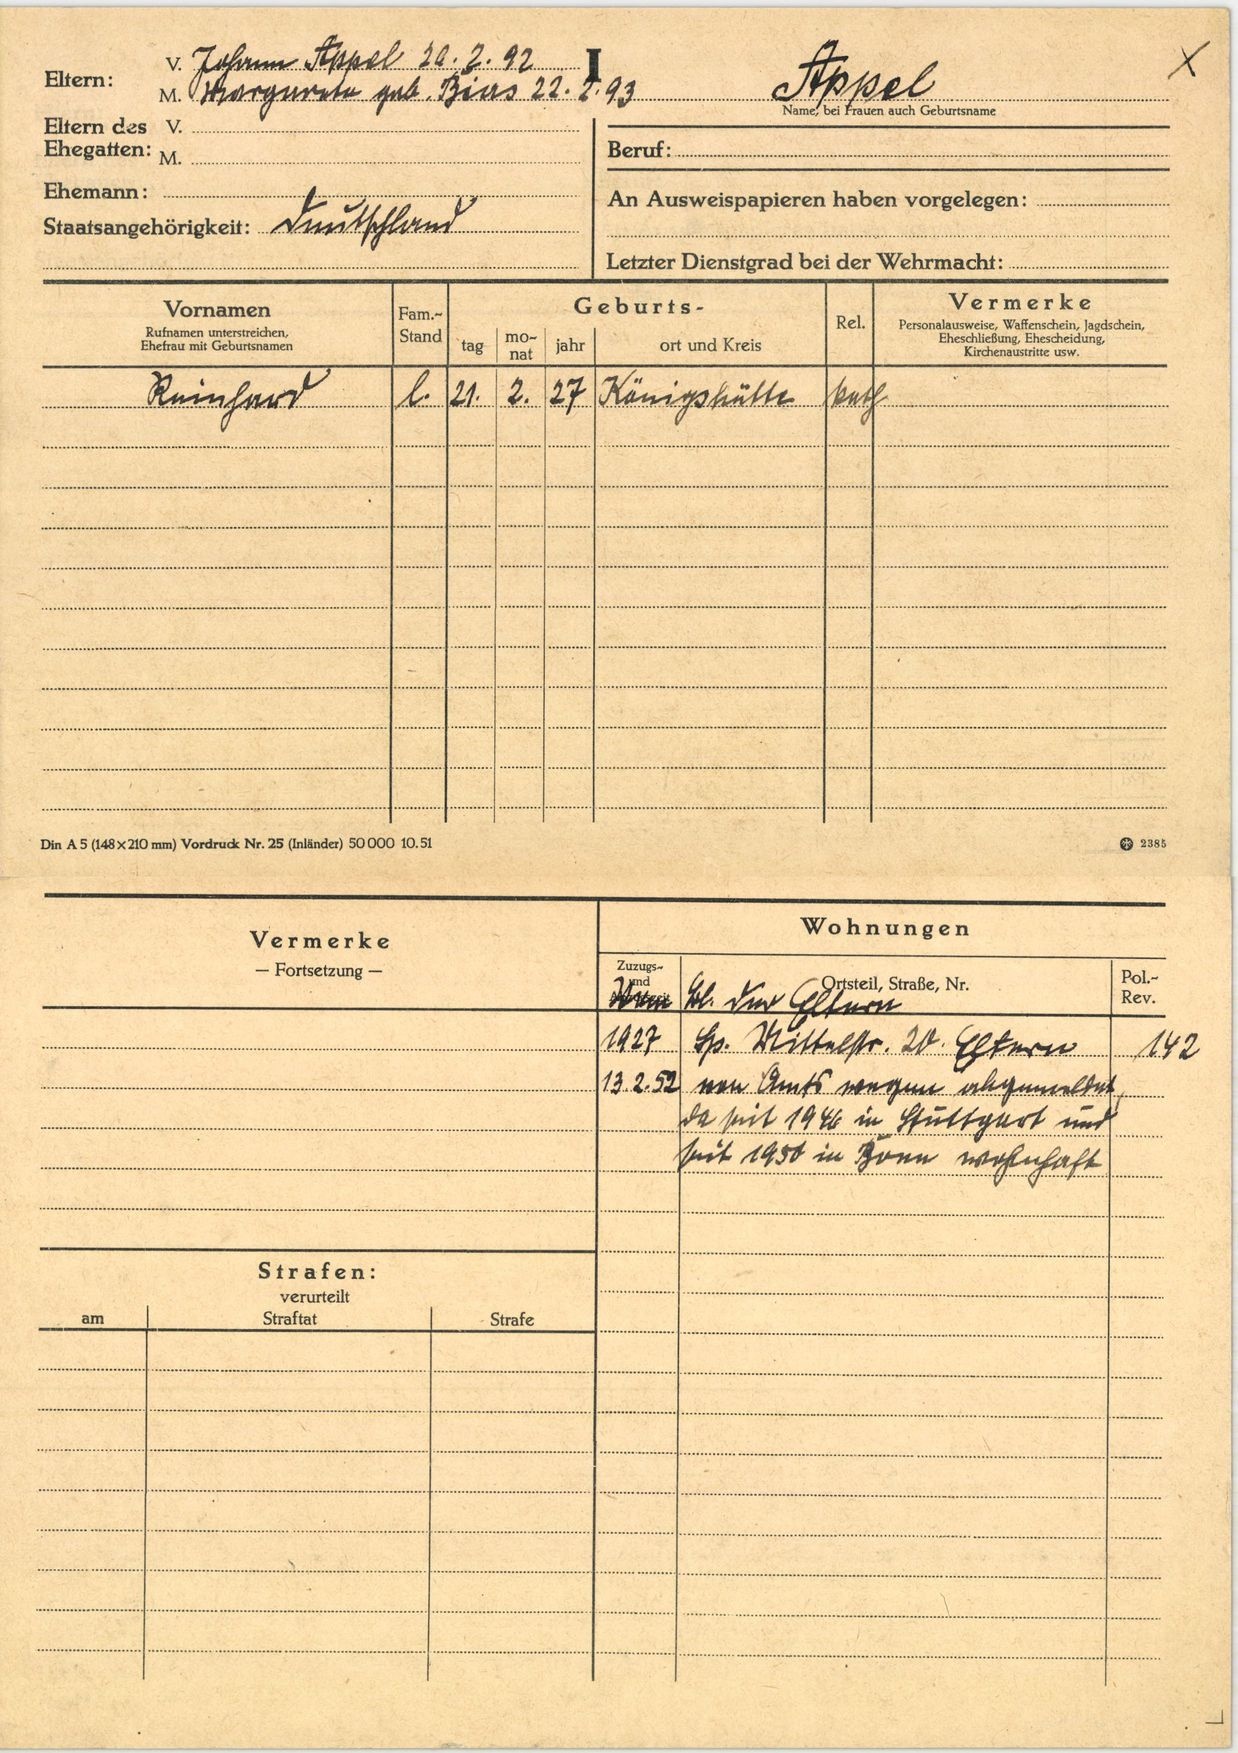
Appel